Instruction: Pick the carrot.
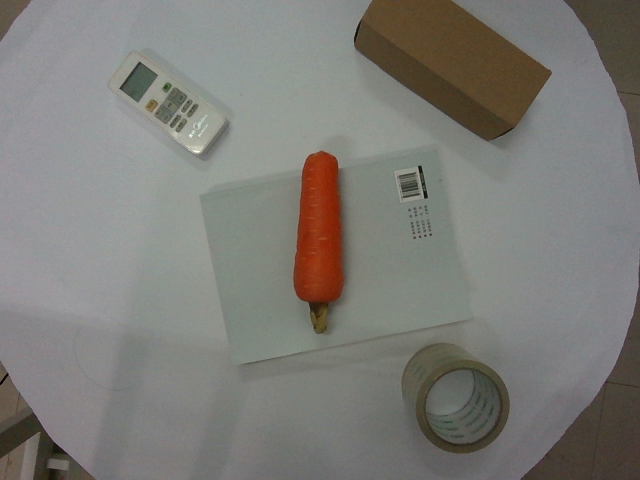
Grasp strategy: vertical